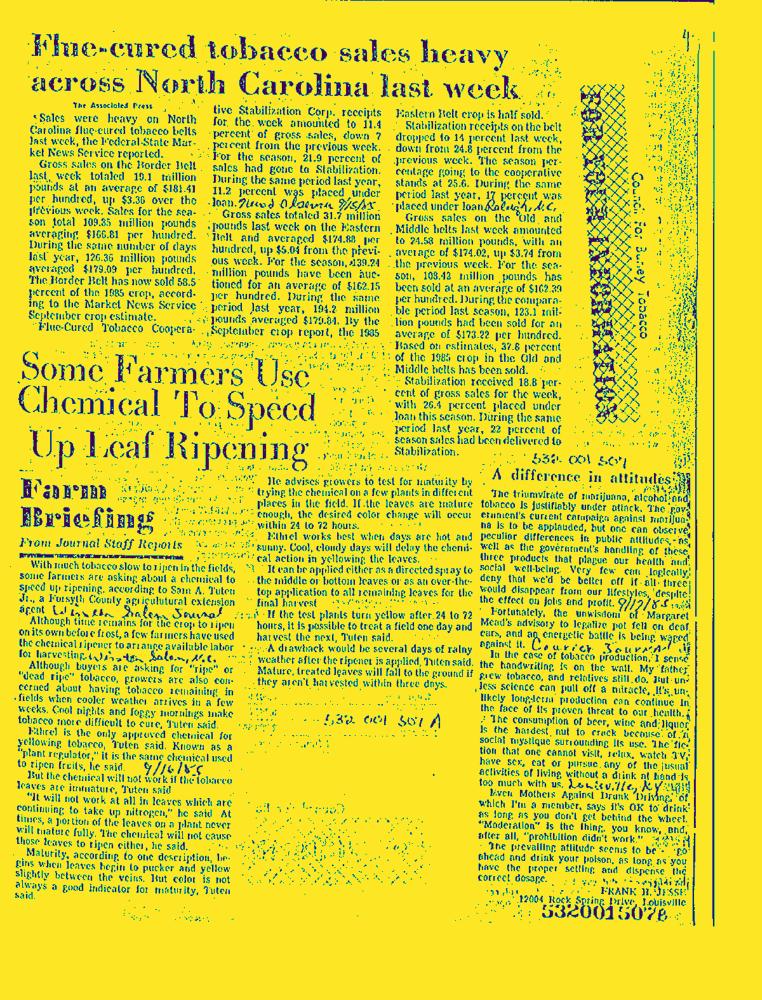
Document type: News-Article